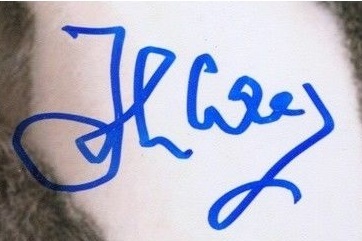
Signature of: john cleese